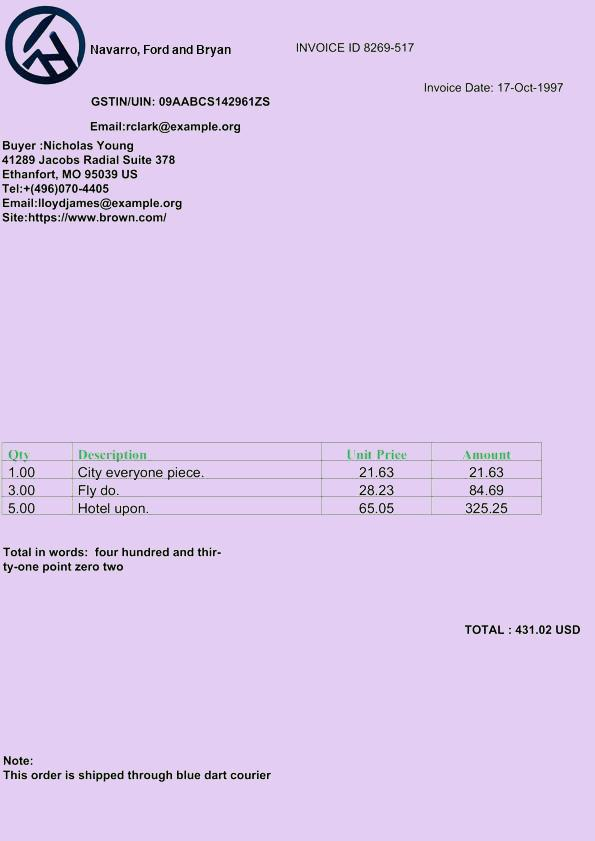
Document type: Invoice